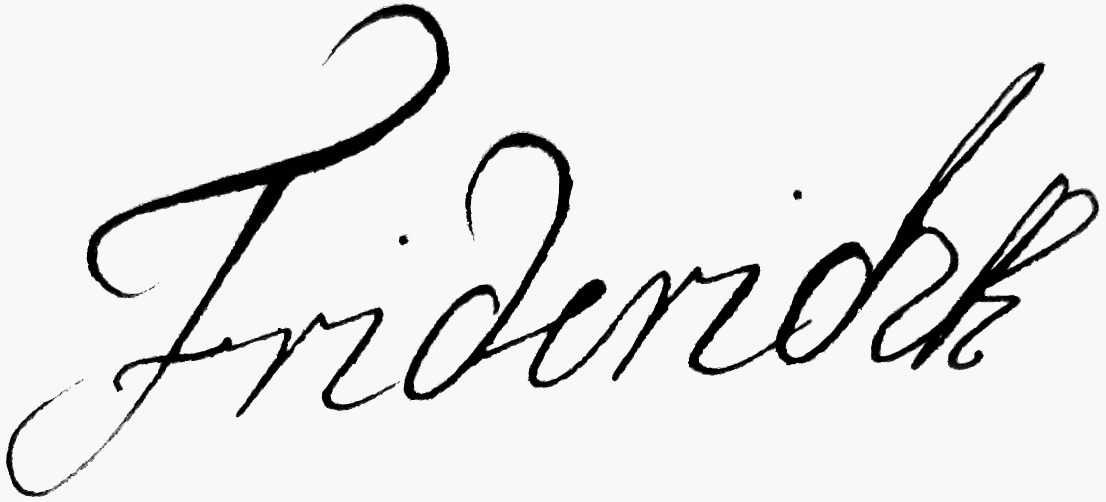
Signature of: frederick iv of denmark